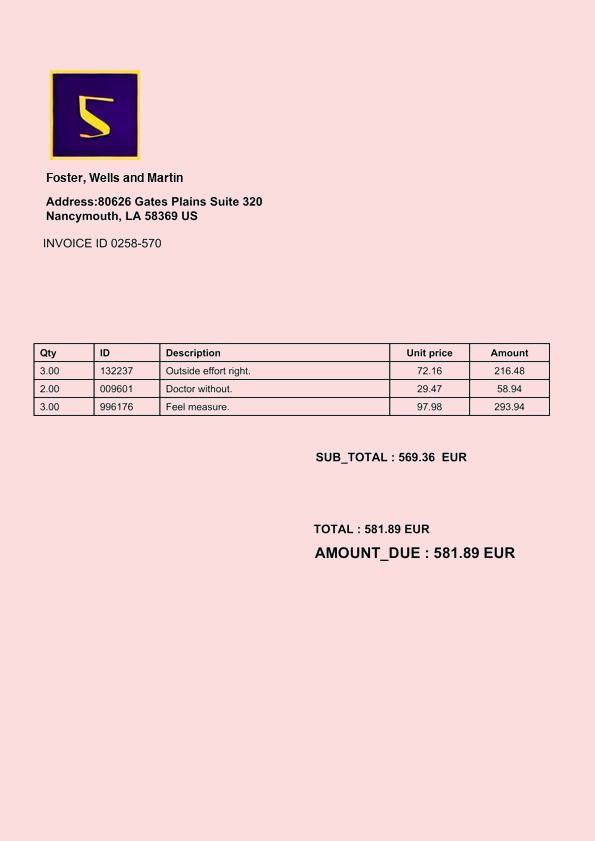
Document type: Invoice